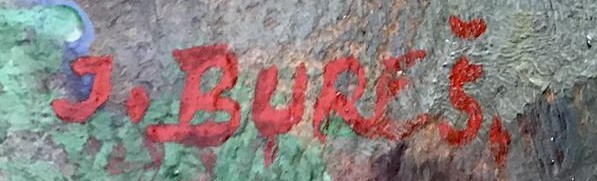
Signature of: jaroslav bureš